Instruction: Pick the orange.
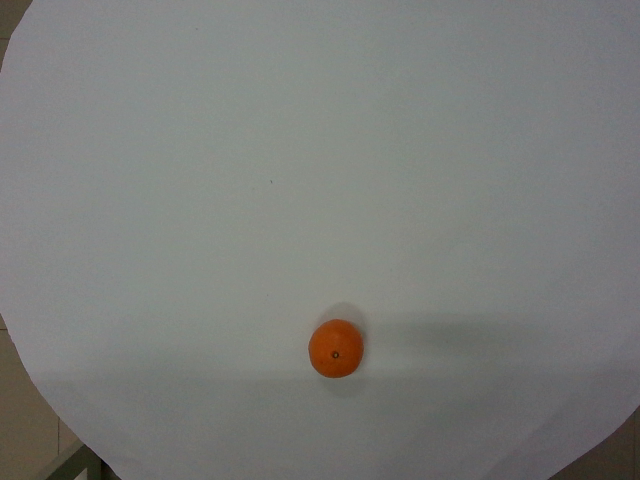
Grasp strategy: vertical